Question: Can you provide the account number mentioned in the document?
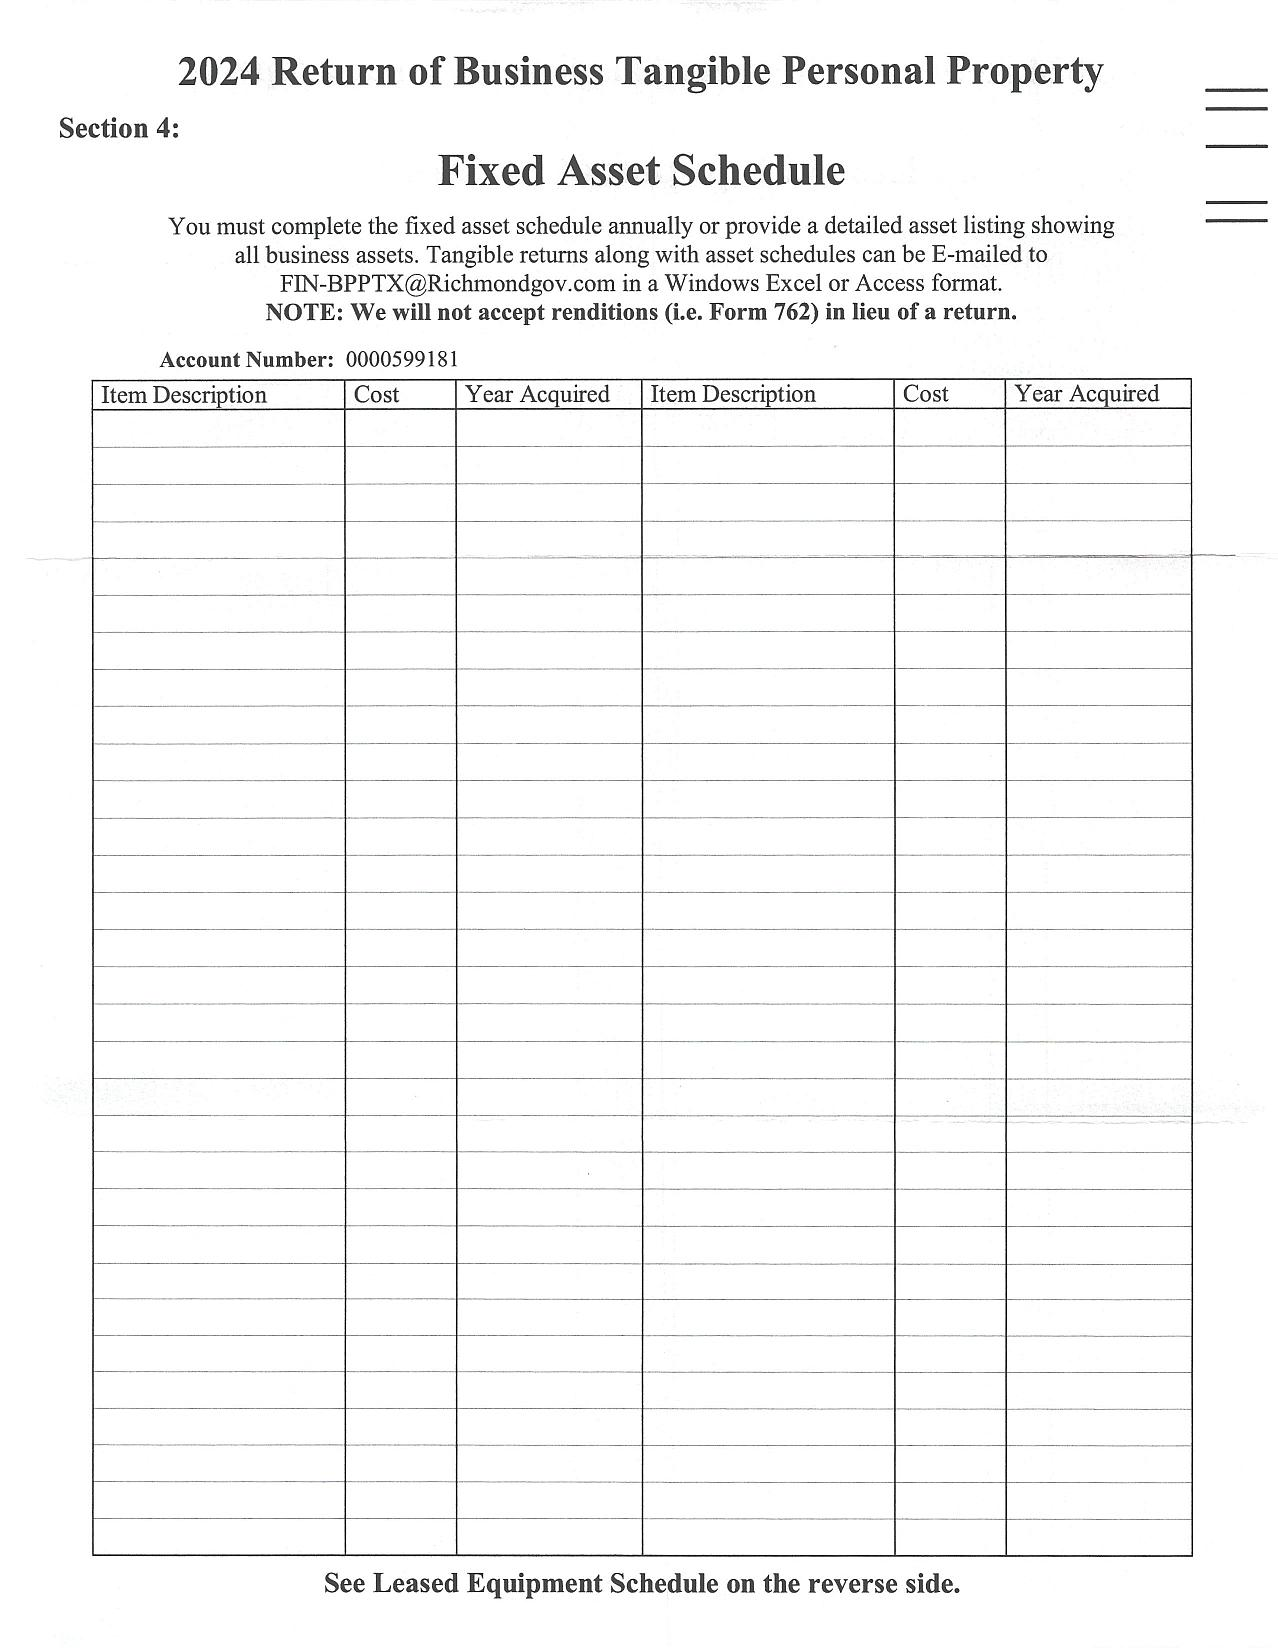
Answer: "0000599181"